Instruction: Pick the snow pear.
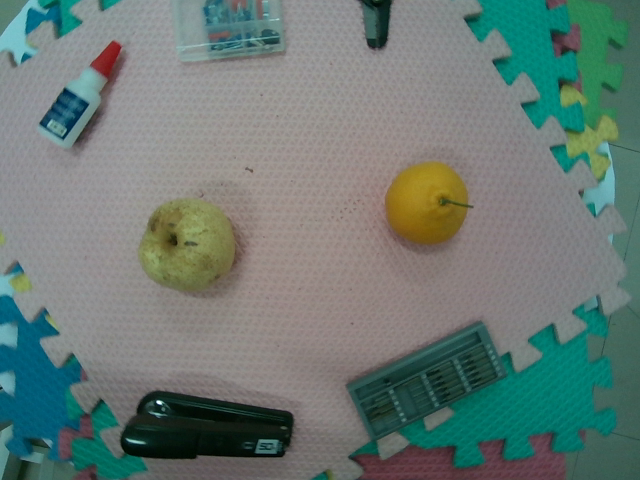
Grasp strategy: vertical